Retrieve the amount in words, amount in figures, name of the payee, date on the cheque, and the bank name from the image.
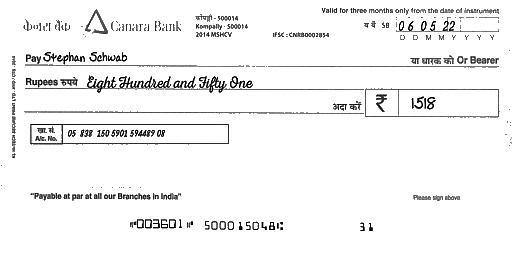
amt_in_words: Eight Hundred and Fifty One
amt_in_figures: 1518
payee_name: Stephan Schwab
bank_name: Canara Bank
cheque_date: 06/05/22